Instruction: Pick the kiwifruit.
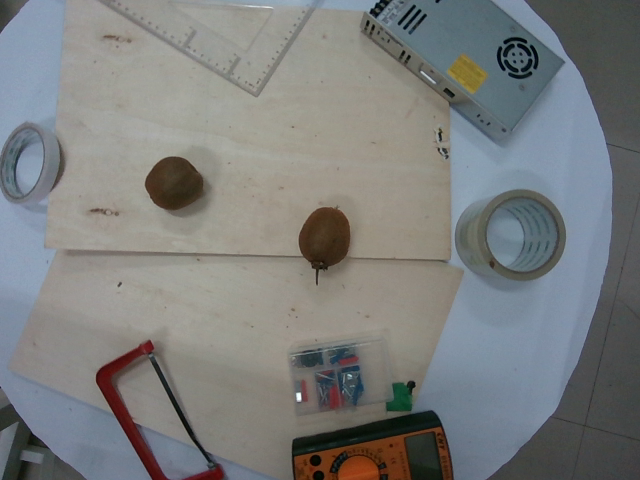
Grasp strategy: vertical